Question: What was observed in the imaging?
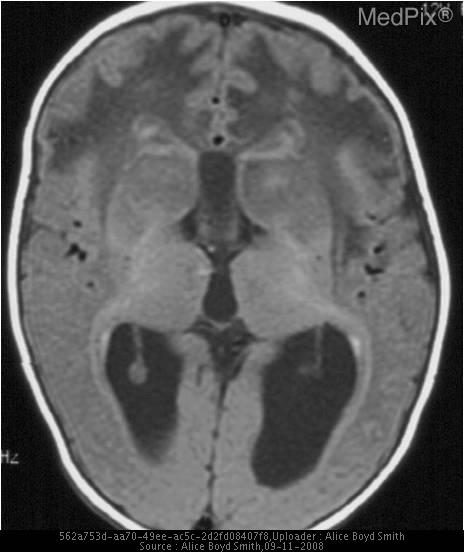
Answer: The imaging shows •  Low T1 Signal involving the periventricular white matter and high T1 signal involving the periventricular rim.
•  Increased T2 signal int the involved white matter and the basal ganglia
•  On post-contrast imaging there is intense enhancement of the basal ganglia Low signal is present within the white matter of the frontal lobes and there is a periventricular rim of high signal.